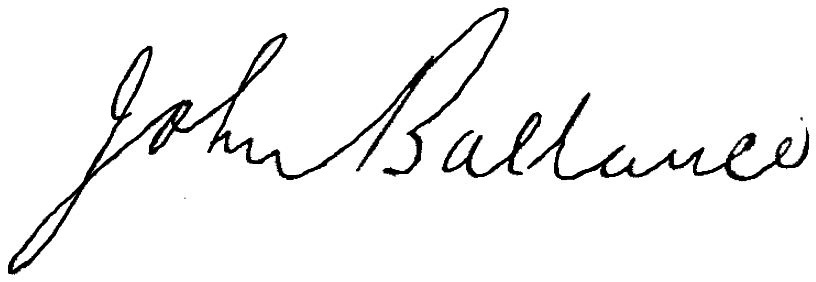
Signature of: john ballance